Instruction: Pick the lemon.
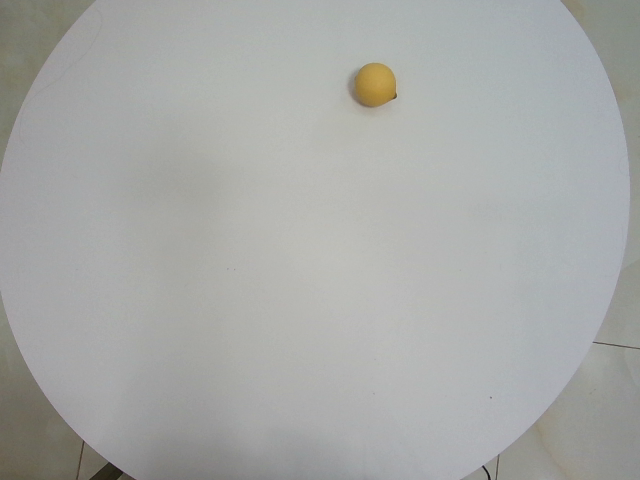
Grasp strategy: vertical